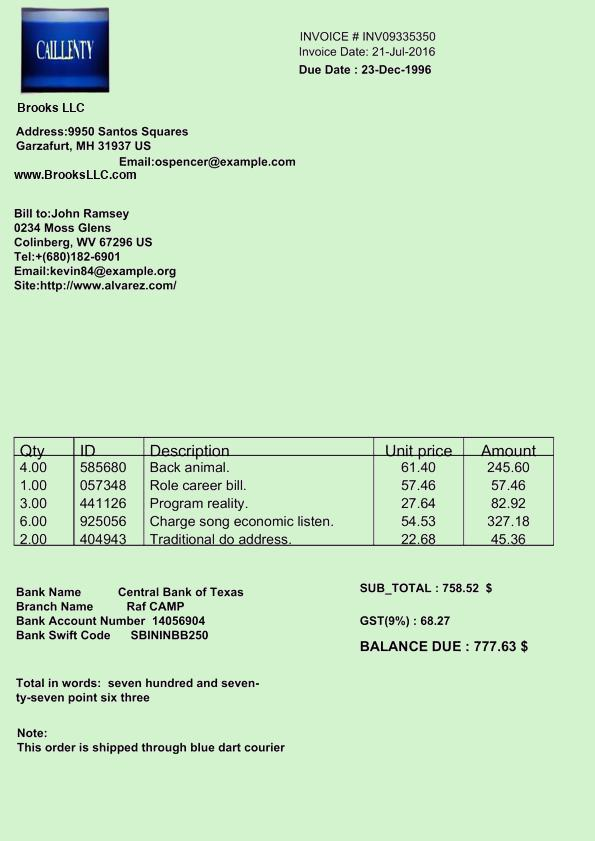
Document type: Invoice